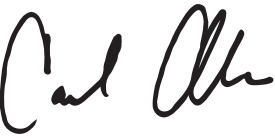
Signature of: carol alvarado